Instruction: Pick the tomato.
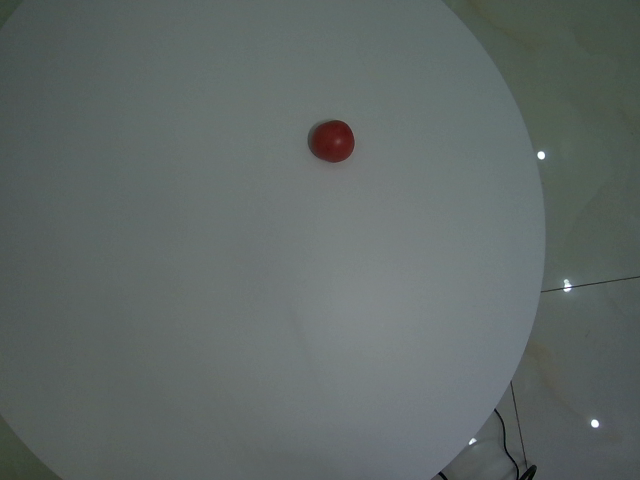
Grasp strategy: vertical